Question: Talk about the condition:
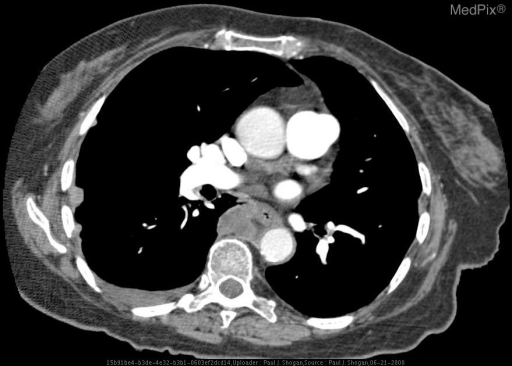
Answer: The disease is discussed as: Pleural effusion with nodular pleural thickening on chest radiographs or CT are an indication of malignancy.  The pleural effusion may be secondary to metastatic adenocarcinoma, malignant mesothelioma, or less commonly invasive thymoma, or in a patient with AIDS, Kaposi sarcoma.  Metastatic adenocarcinoma accounts for 95% of cases of pleural thickening with effusion, while mesothelioma is a relatively rare cause with approximately 5% of cases.  Lung, and breast adenocarcinomas most frequently metastasize to the pleura.  Other tumors, such as lymphoma, colon, pancreas, kidney, or ovarian are other diagnostic considerations. Until thoracocentesis or pleural biopsy is performed, mesothelioma or metastatic disease cannot be distinguished.

CT is more advantageous over chest radiography in evaluating nodular pleural thickening.  All pleural surfaces are evaluated for enhancing tumor implants, in addition to the presence of pleural effusions.  Circumferential pleural thickening, including involvement of the mediastinal pleura is more often due to malignancy than benign pleural disease.  CT also assesses for adjacent lung or chest wall involvement, adenopathy, or evidence of a primary tumor such as an occult lung cancer, breast mass, or thymoma.